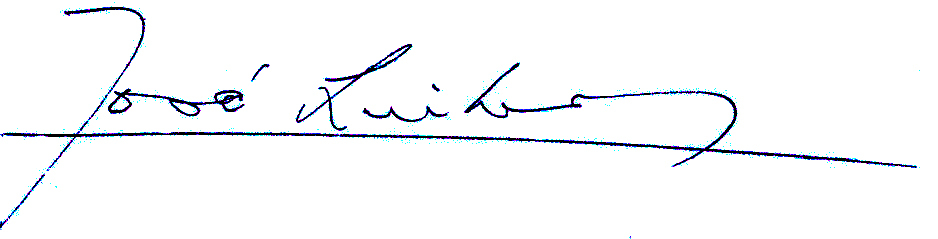
Signature of: josé linhares